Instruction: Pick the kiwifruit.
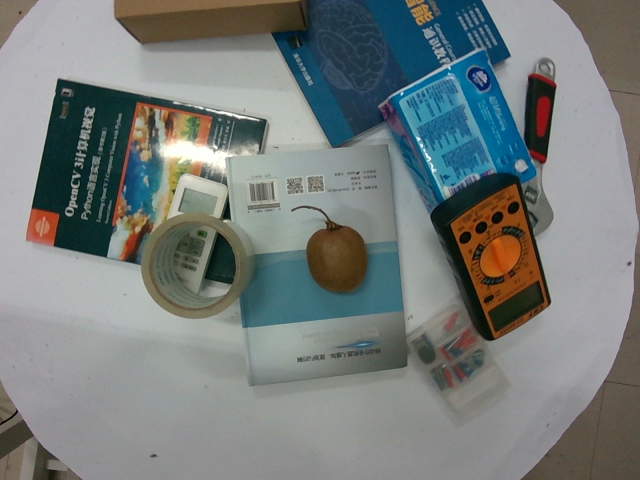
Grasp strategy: vertical